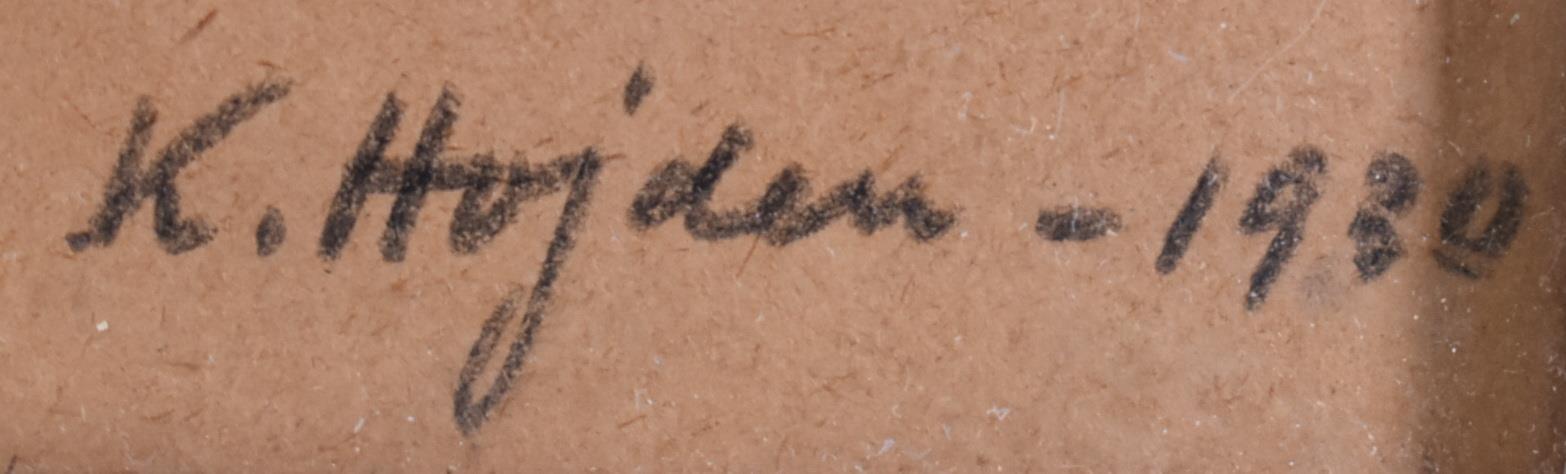
Signature of: karel hojden